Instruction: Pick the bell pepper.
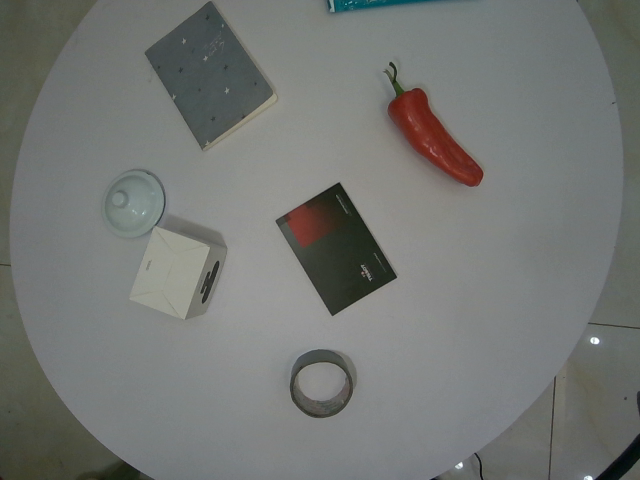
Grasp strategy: vertical